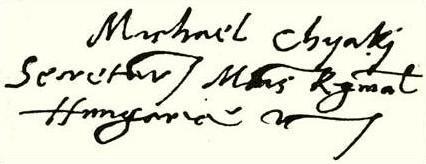
Signature of: mihály csáky